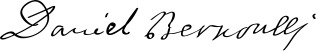
Signature of: daniel bernoulli